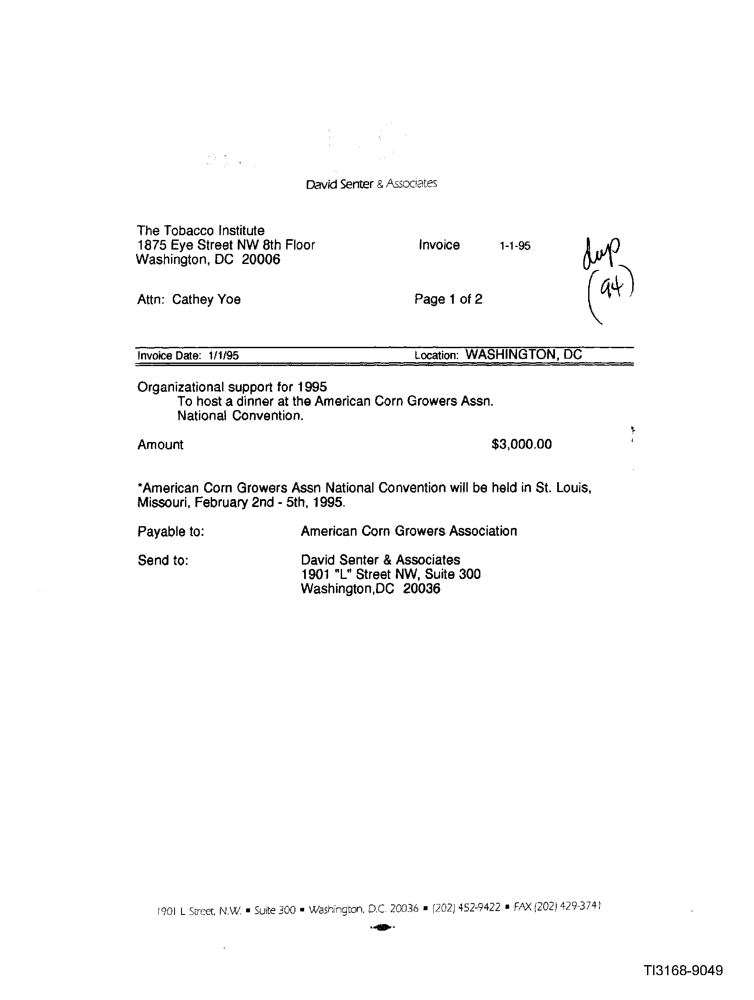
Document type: Invoice